Question: What jurisdiction, city, or county is the document associated with?
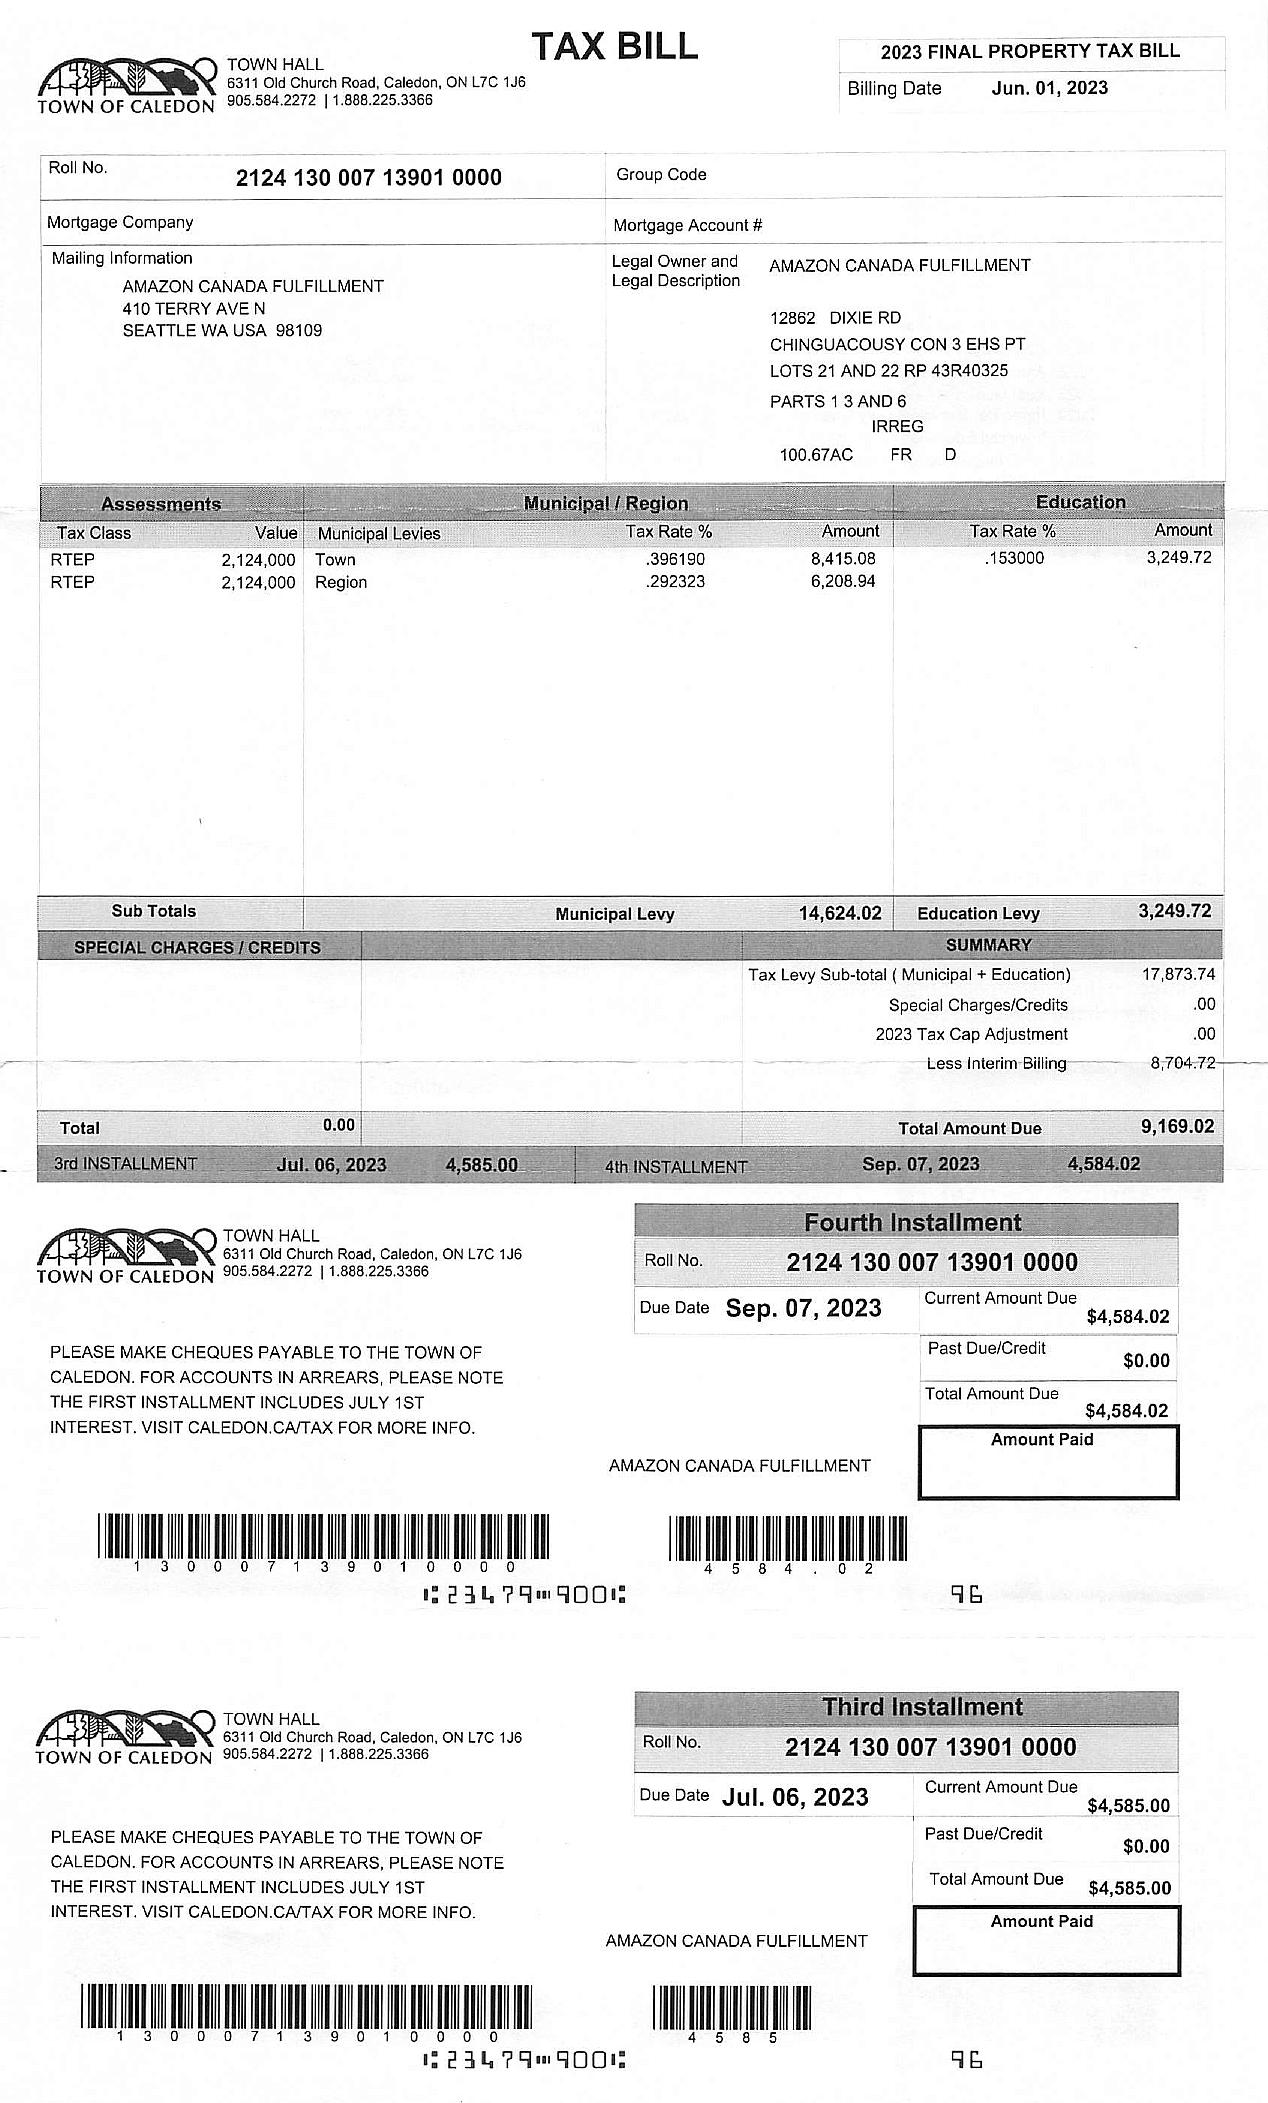
Answer: "Town of Caledon"